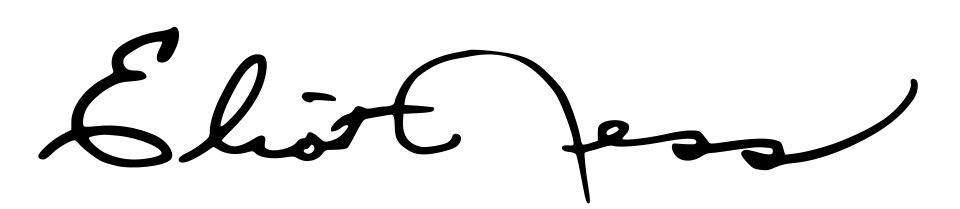
Signature of: eliot ness